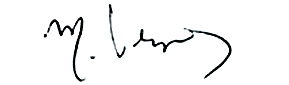
Signature of: michel temer